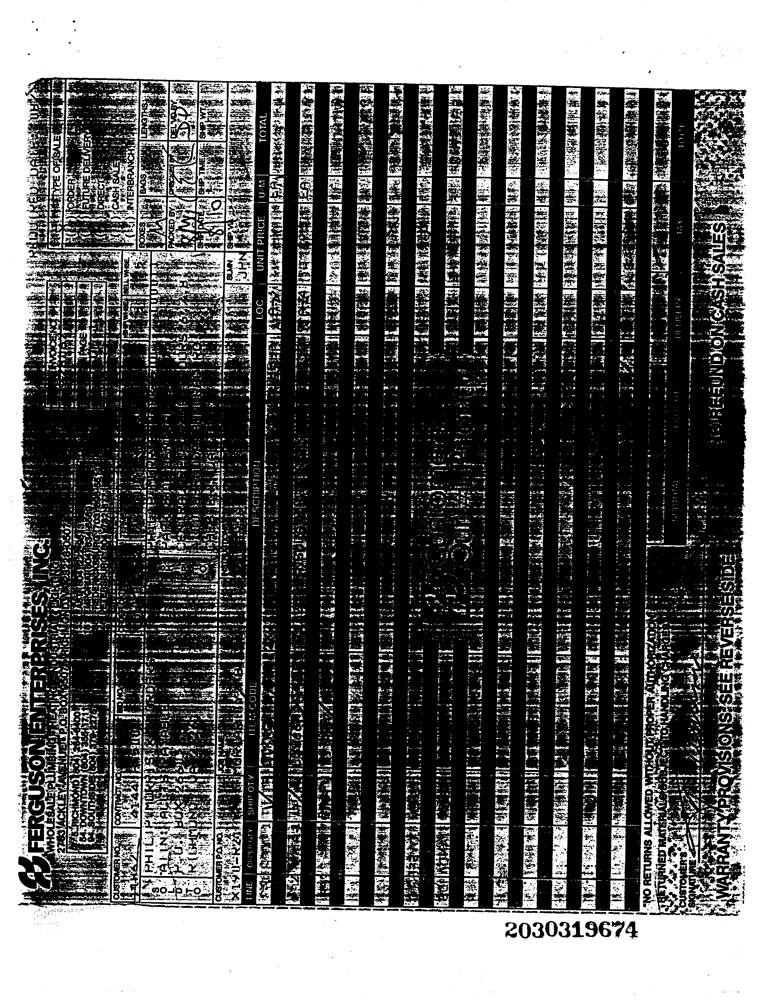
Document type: Invoice